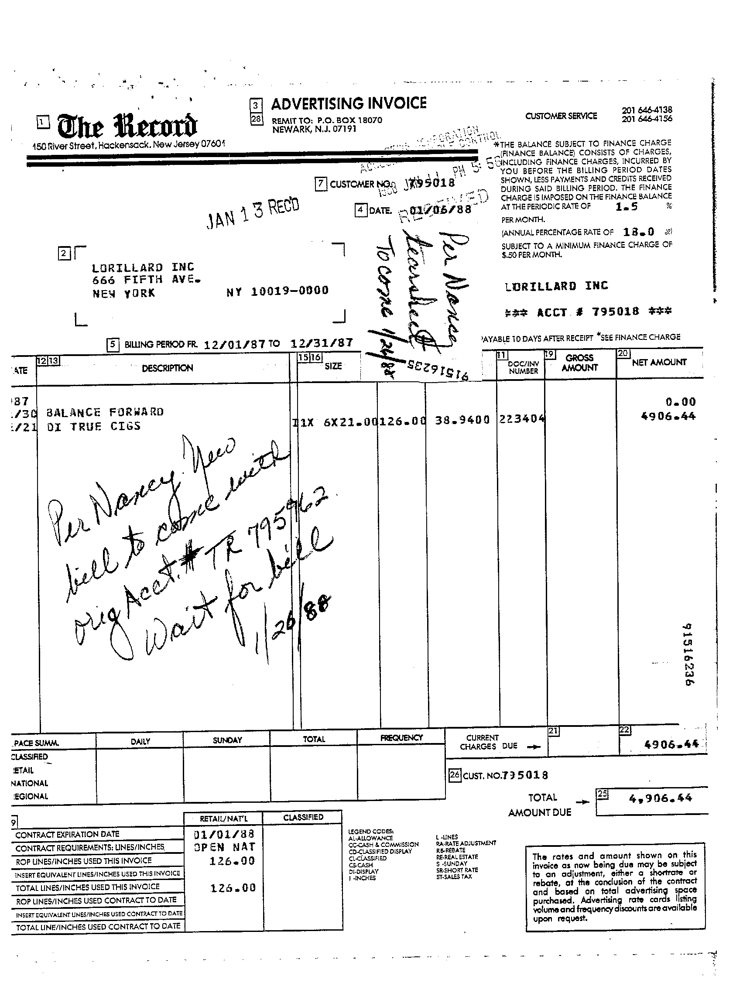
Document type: Invoice